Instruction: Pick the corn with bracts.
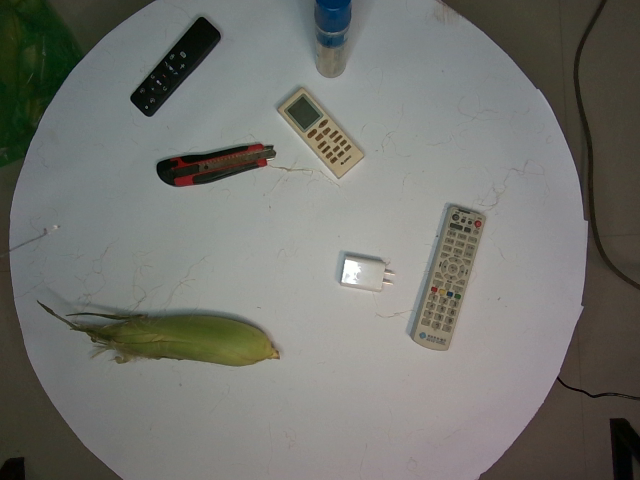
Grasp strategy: vertical